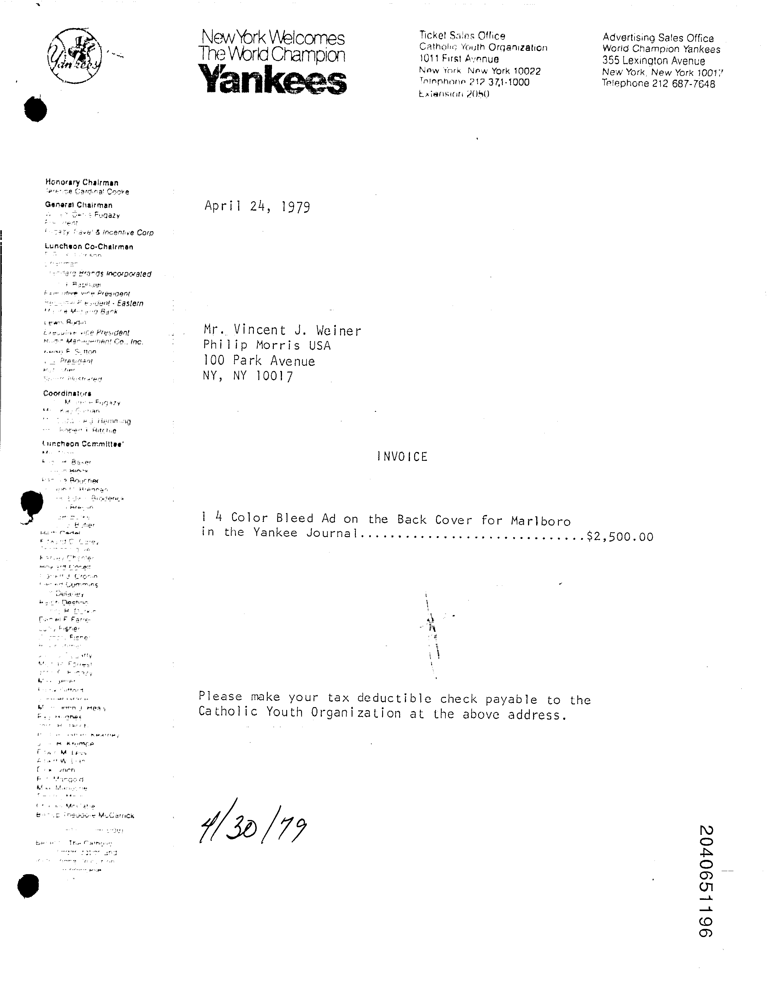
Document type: Invoice